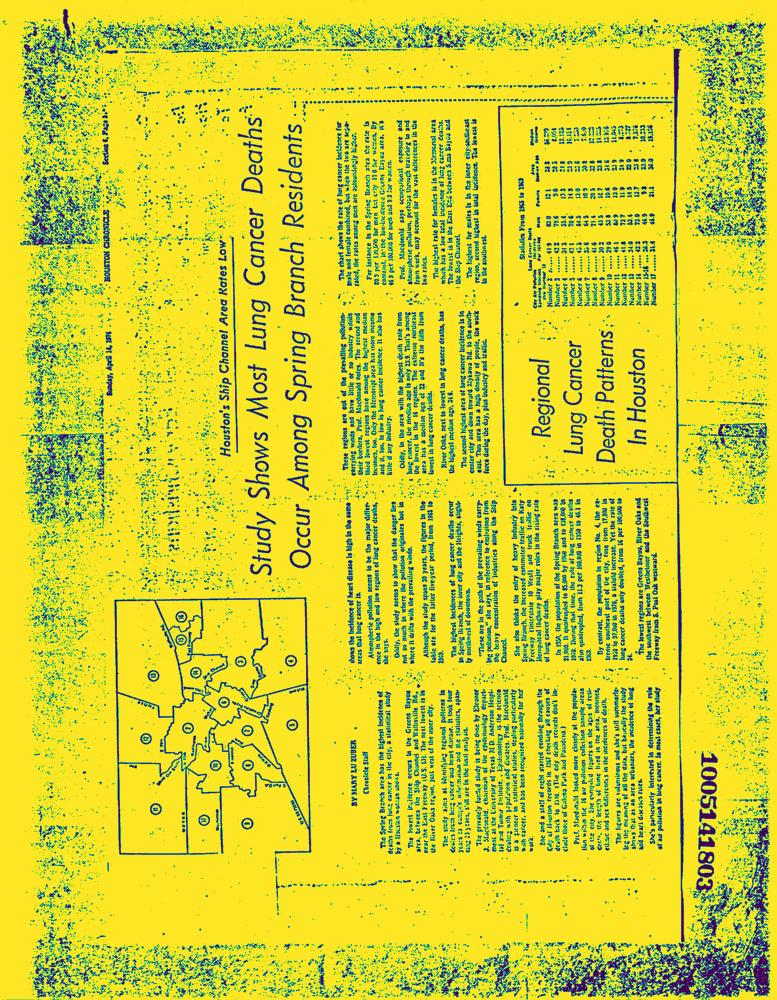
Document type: News-Article